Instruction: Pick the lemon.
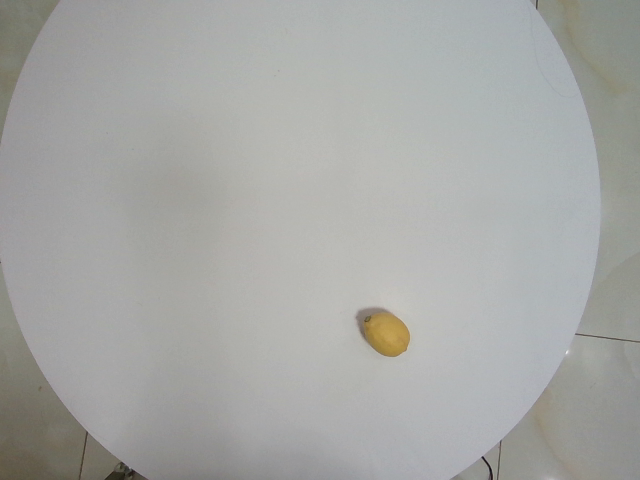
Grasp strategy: vertical